Question: What is the suspected problem?
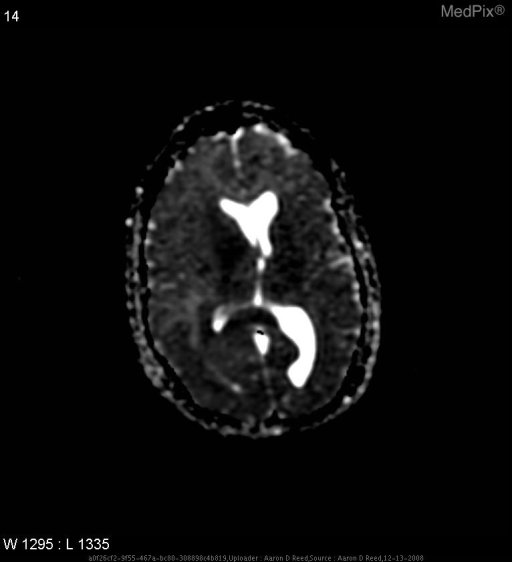
Answer: The findings suggest * CT w/out contrast: mass effect evident with poorly defined isodense lesion with surrounding vasogenic edema
*T1 image w/out contrast: mass effect with isodense, poorly defined lesion involving splenium of the corpus callosum
* Flair: poorly demarcated, hyperintense mass adjacent to ventricles with mass effect, lesion appears to be crossing the corpus collosum and invading opposite hemisphere
* DWI: hyperintense lesion adjacent to ventricles and crossing the corpus collosum
*ADC: poorly defined hypointense mass demonstrating mass effect on ventricles. Image shows 2 foci of reduced diffusion adjacent to the right lateral ventricle.  Again involvement of the splenium of the corpus callosum is noted.. The patient might have a history of The patient is a 50 y/o caucasian female in otherwise good health that complains of frequent headaches over the last 3 months that wake her from sleep at night and are present when she wakes in the morning. Sometimes accompanied by nausea and vomiting.